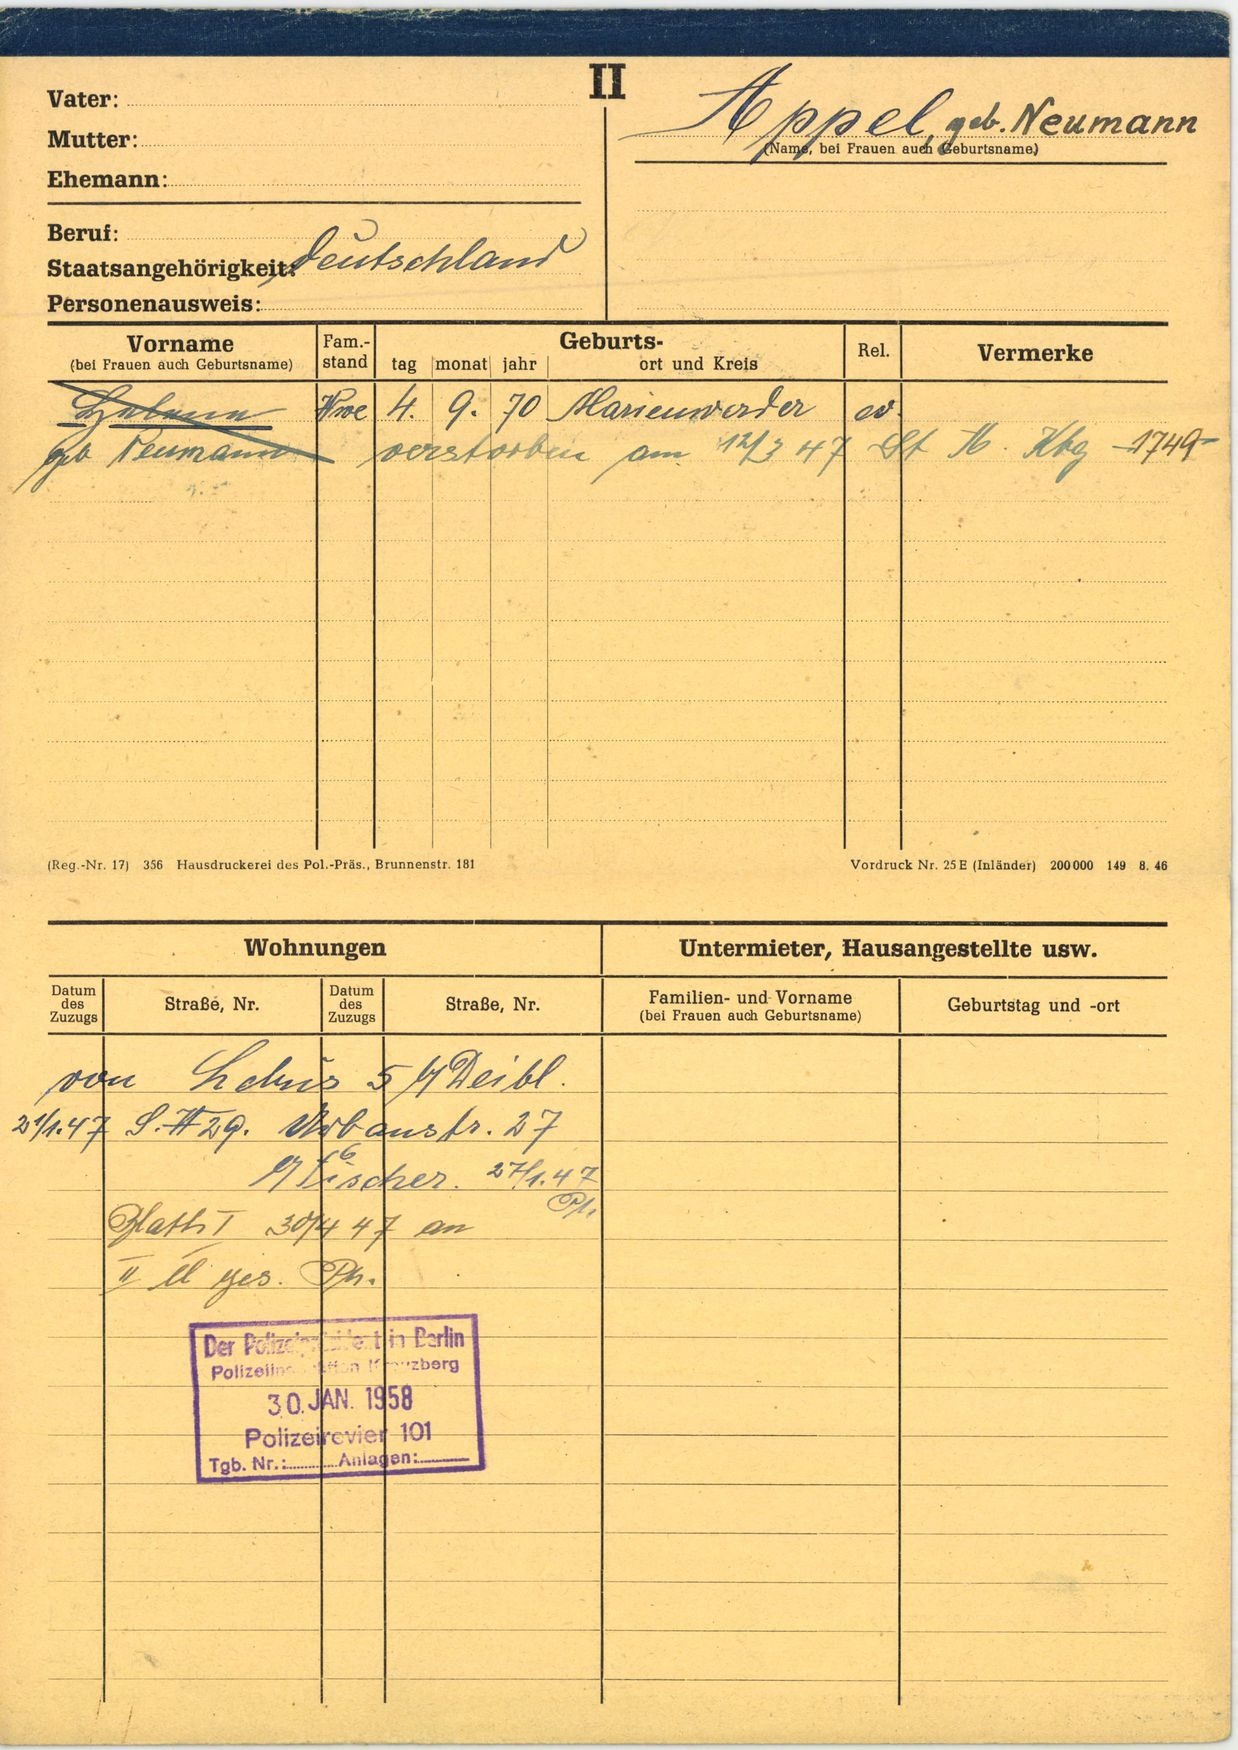
Appel, geb. Neumann